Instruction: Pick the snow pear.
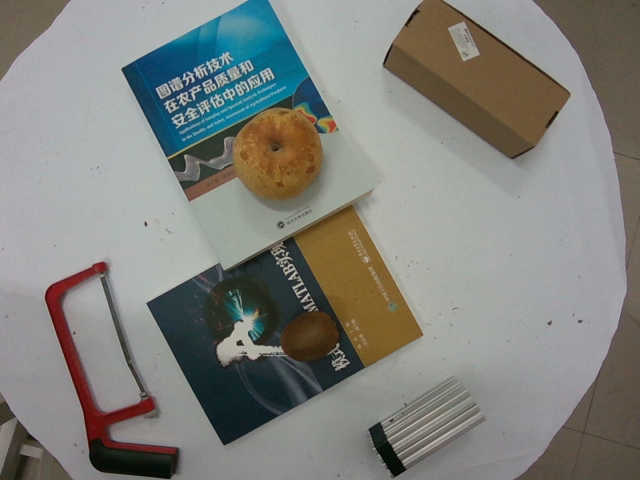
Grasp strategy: vertical